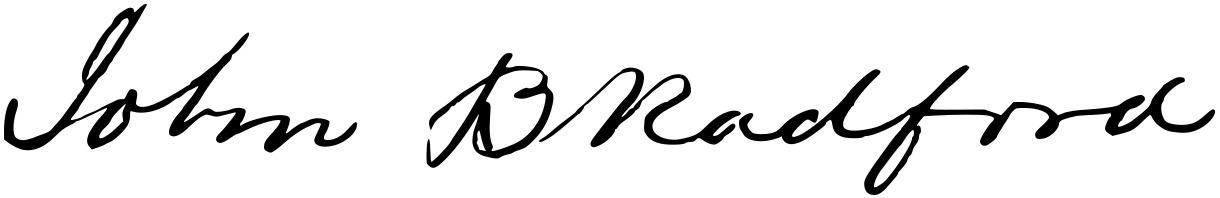
Signature of: john blair radford